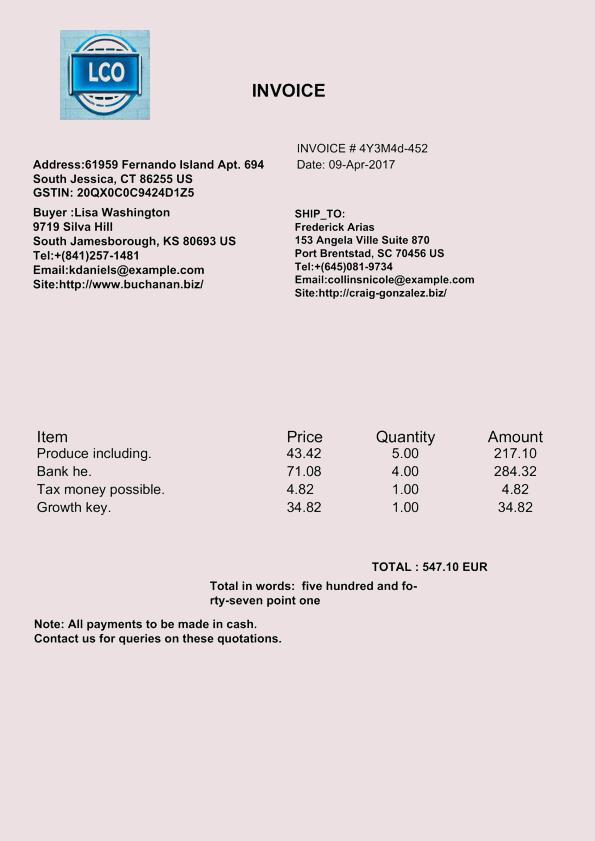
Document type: Invoice